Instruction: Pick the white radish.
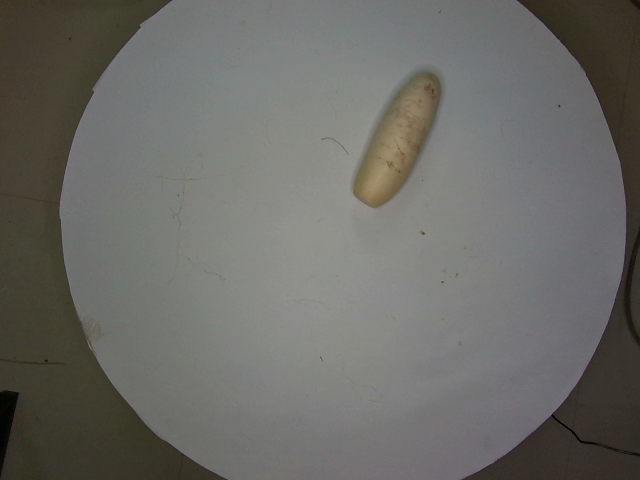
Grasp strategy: vertical